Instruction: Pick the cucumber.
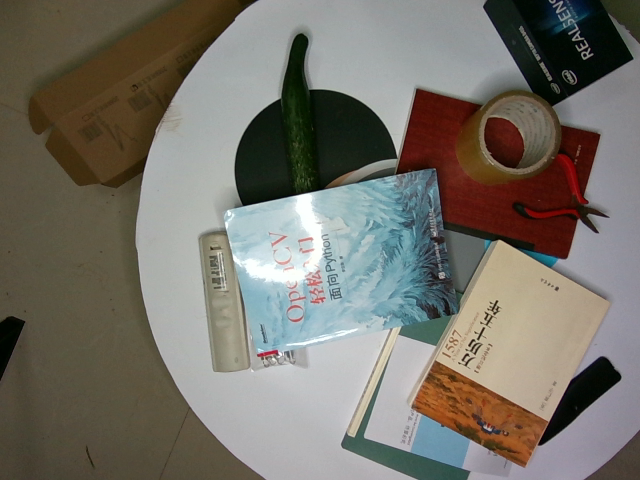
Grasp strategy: vertical